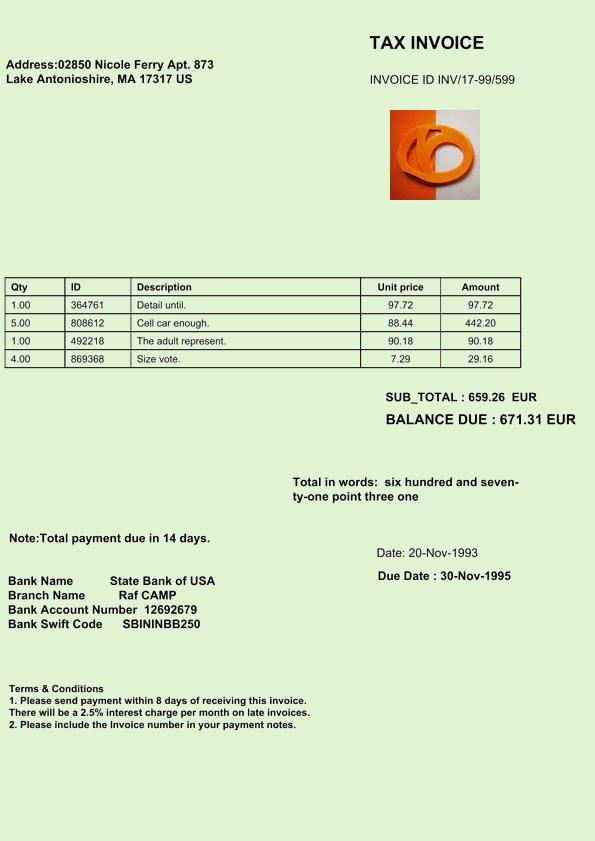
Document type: Invoice